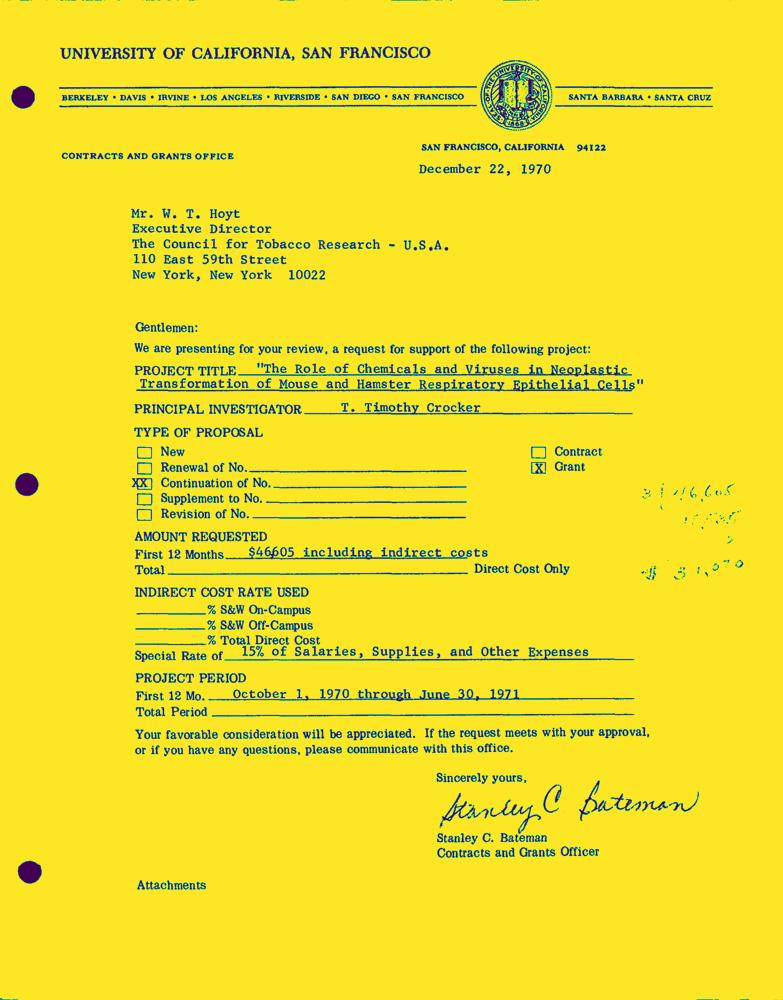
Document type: Letter-Doc